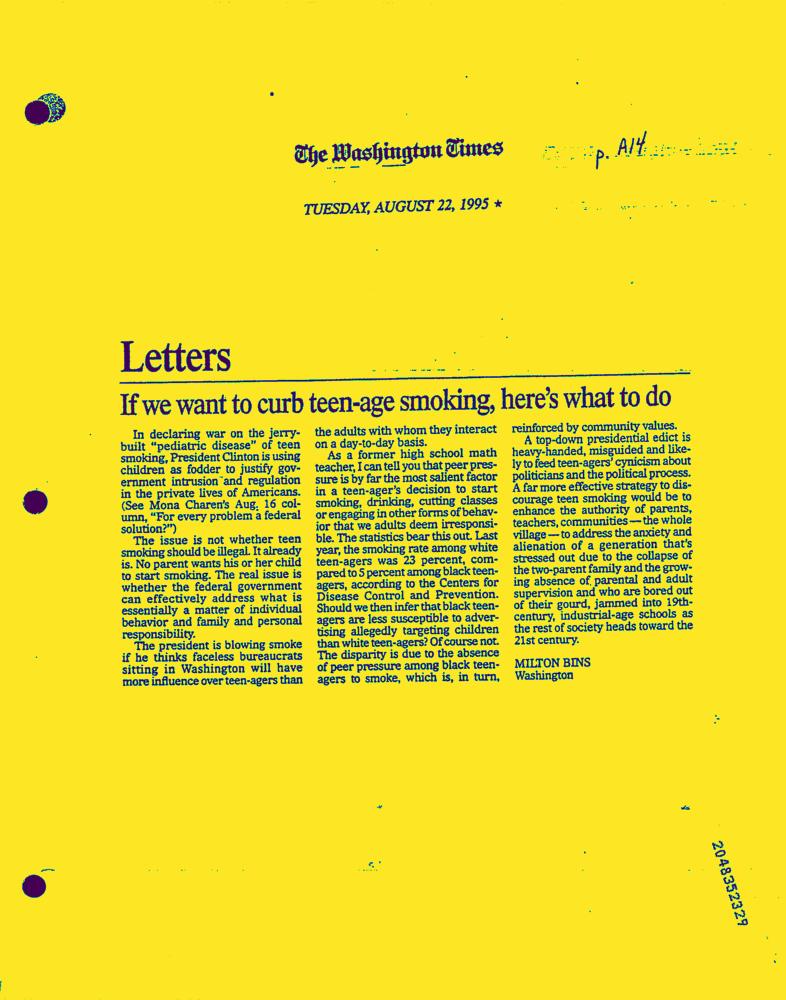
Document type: News-Article